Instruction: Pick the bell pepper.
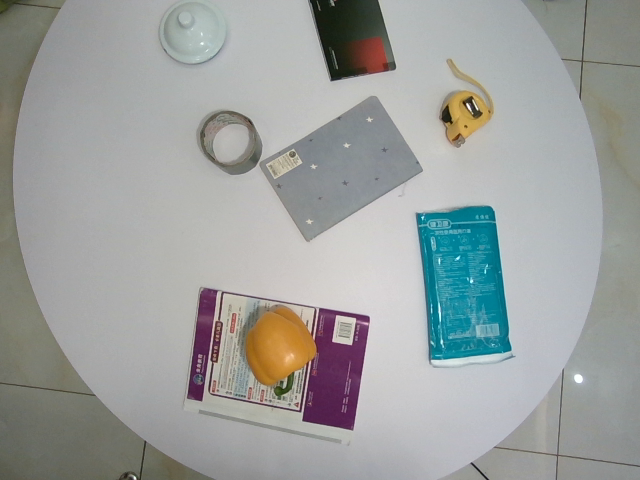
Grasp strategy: vertical